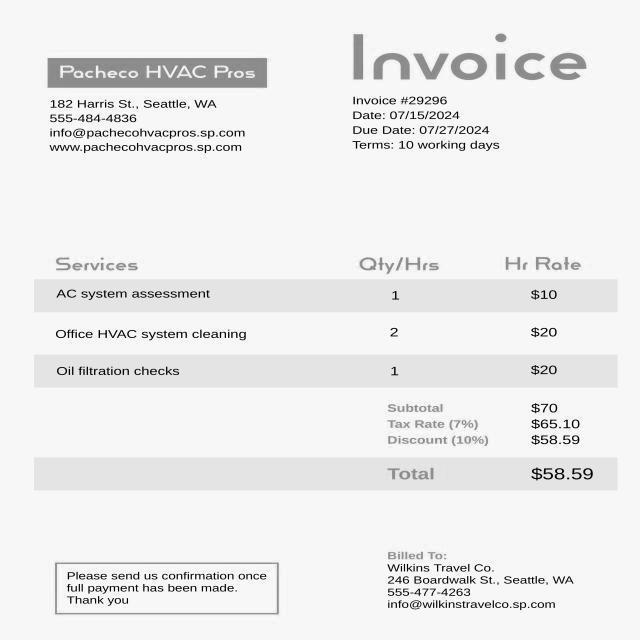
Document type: Invoice